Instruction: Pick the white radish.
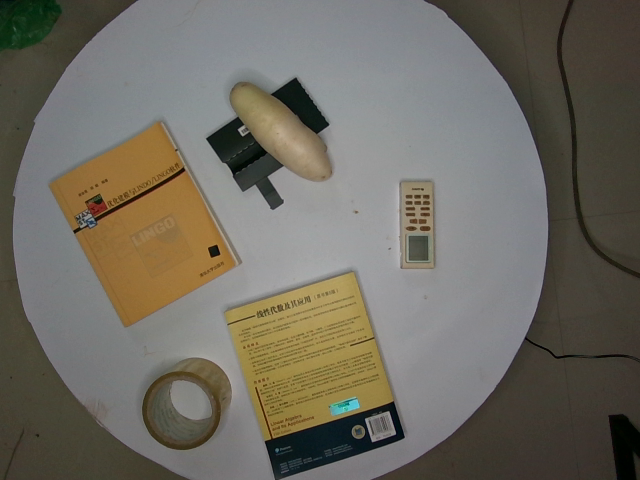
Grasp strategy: vertical